Question: What is the total amount of taxes owed as per the document?
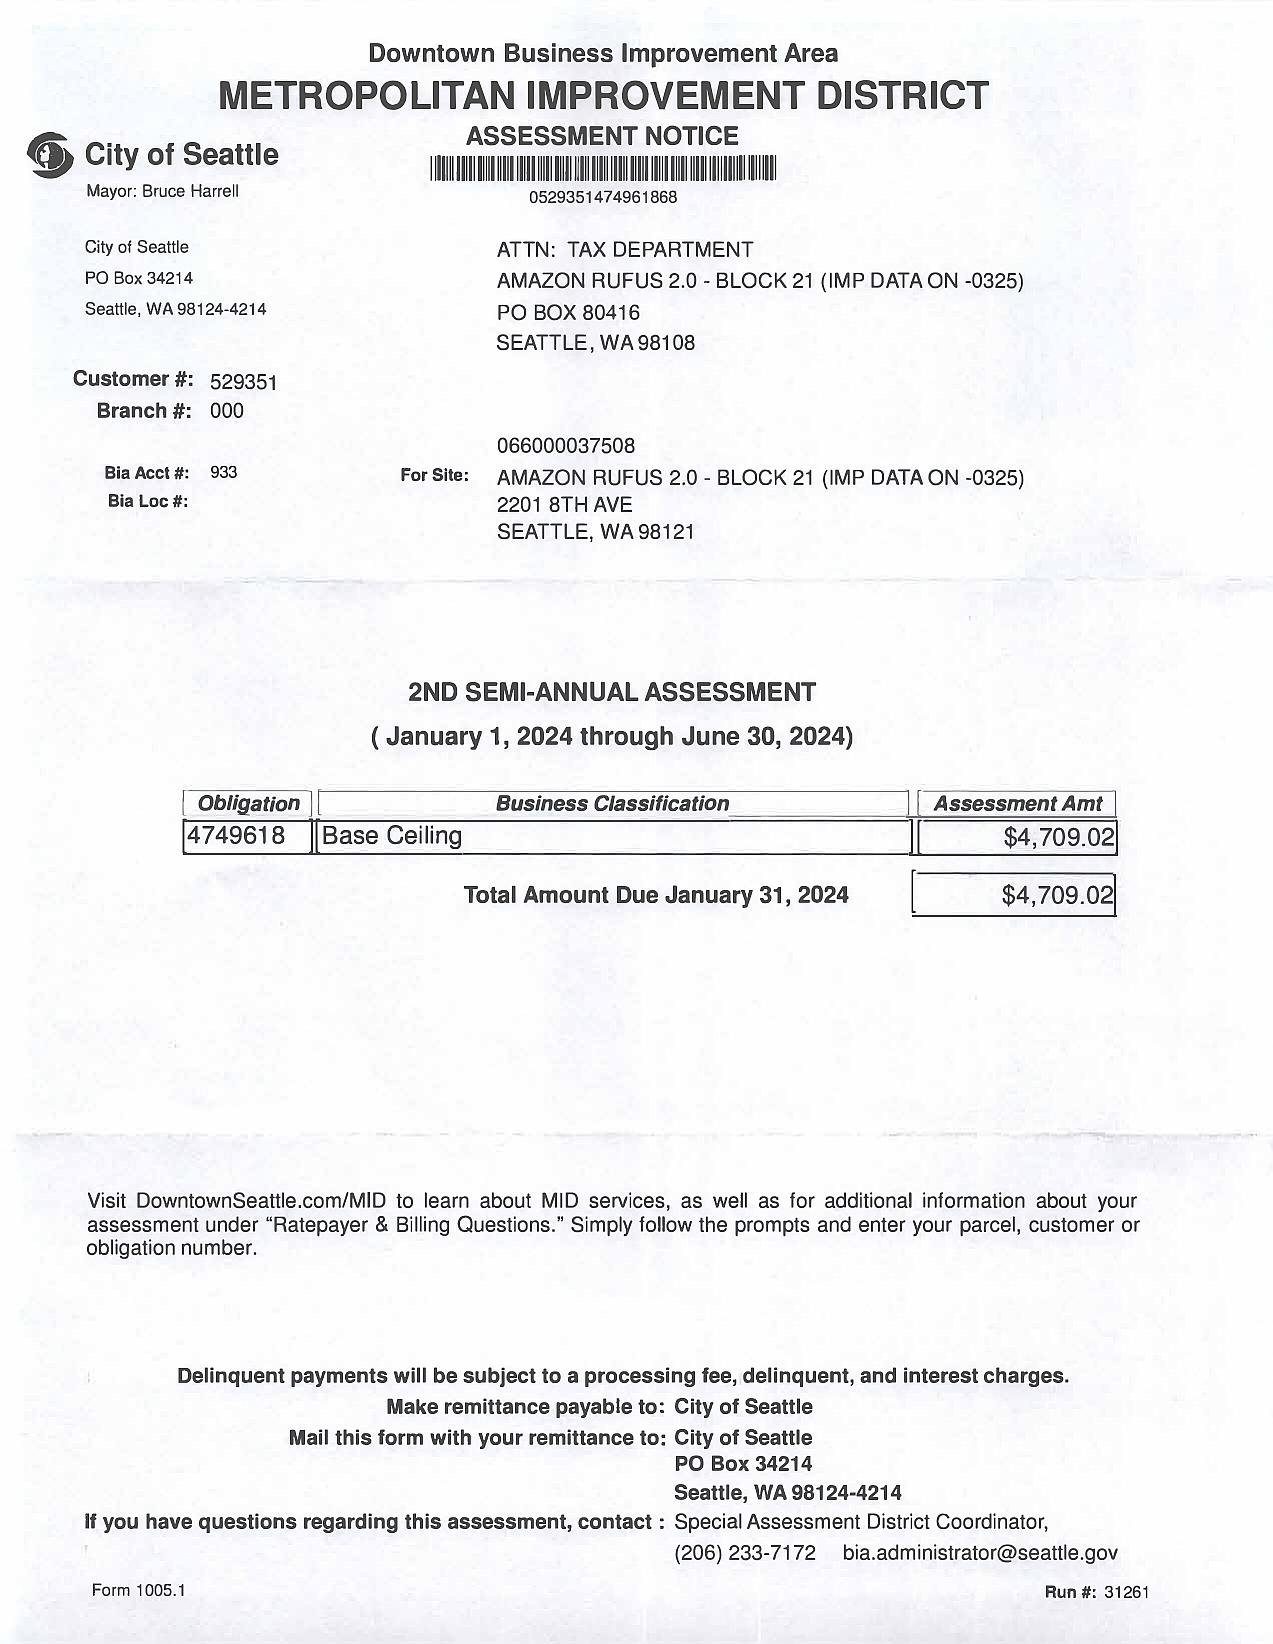
Answer: "$4,709.02 "